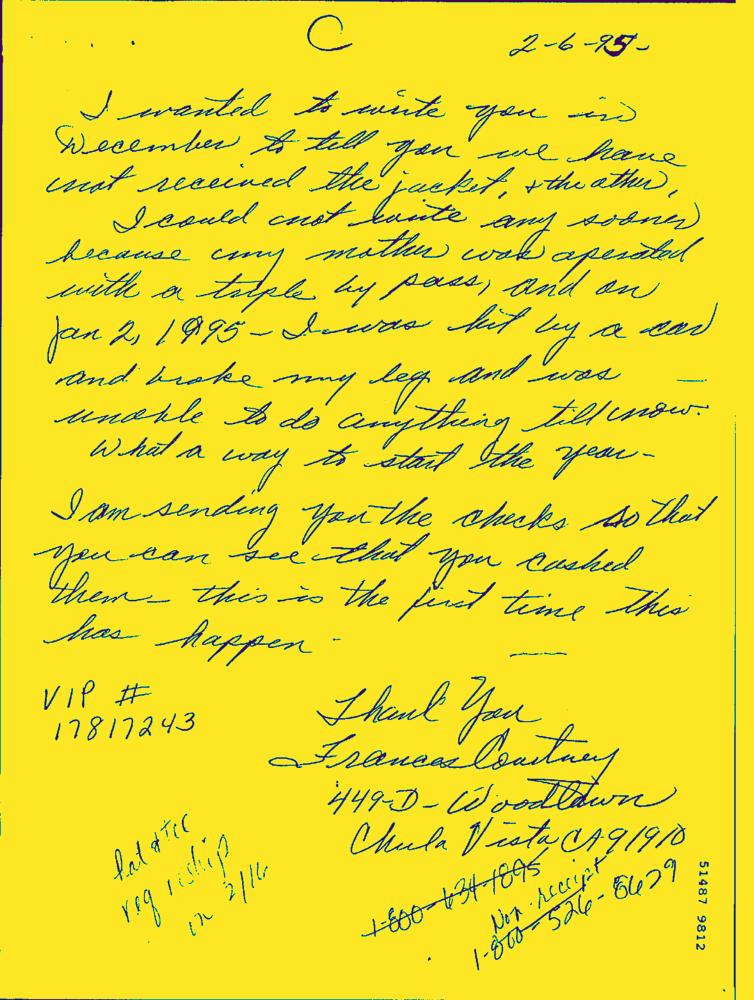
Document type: Hand-Written